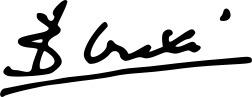
Signature of: bettino craxi